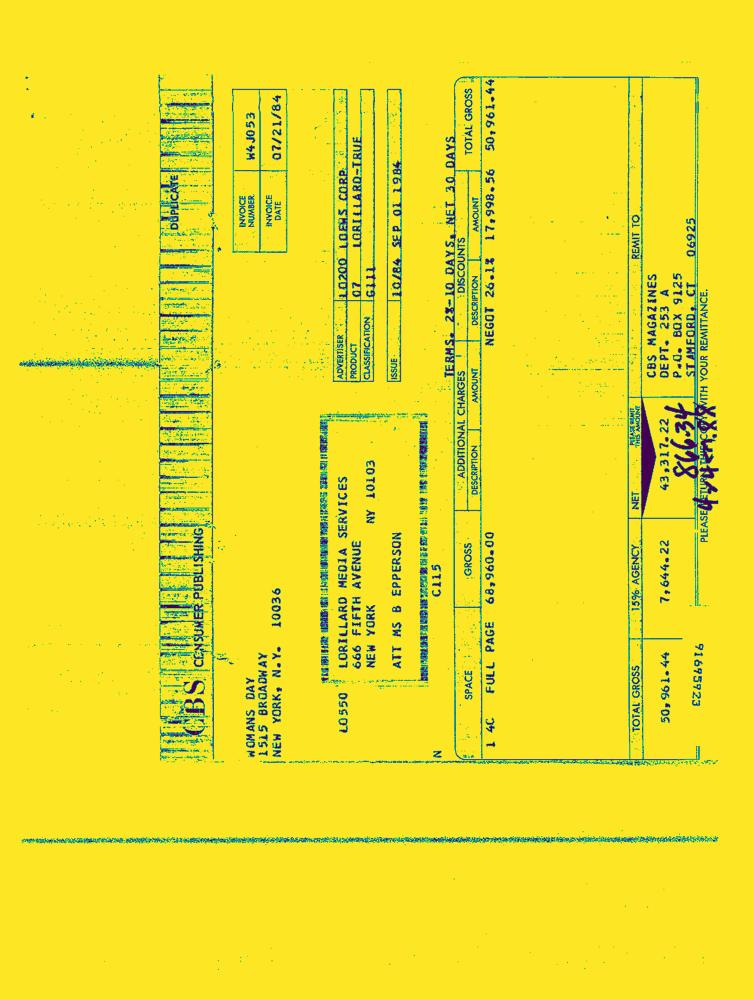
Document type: Invoice-Doc